Question: How is the history relevant to the case?
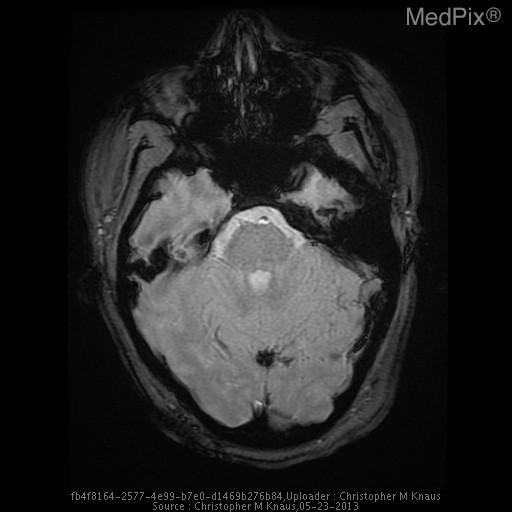
Answer: The patient's history of 17 yo girl presents with left sided facial weakness and numbness and the worst headache of her life that is rated 10/10.  The headache has been progressive for about 24 hours.  She has a history of migraine, but the patient states that her current headache does not feel like her typical migraine headache. is key in understanding the case.